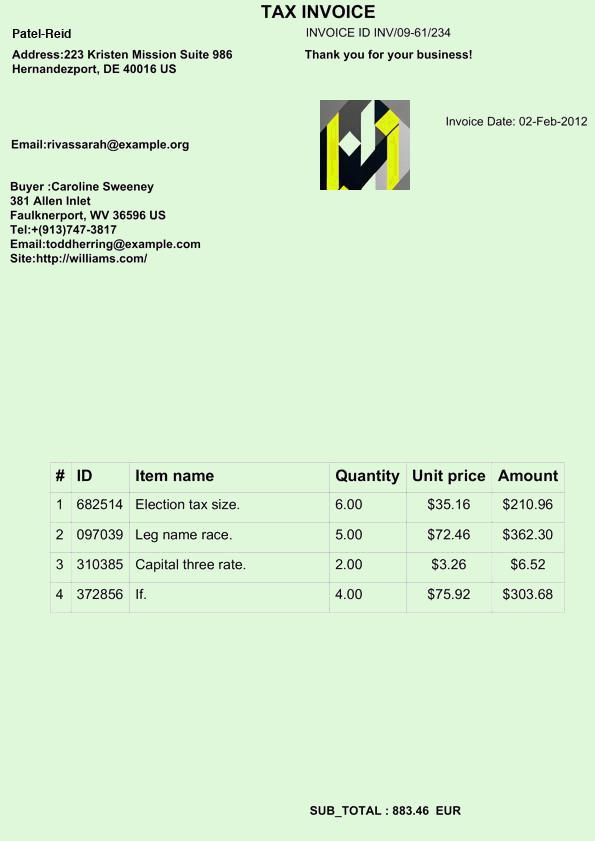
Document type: Invoice